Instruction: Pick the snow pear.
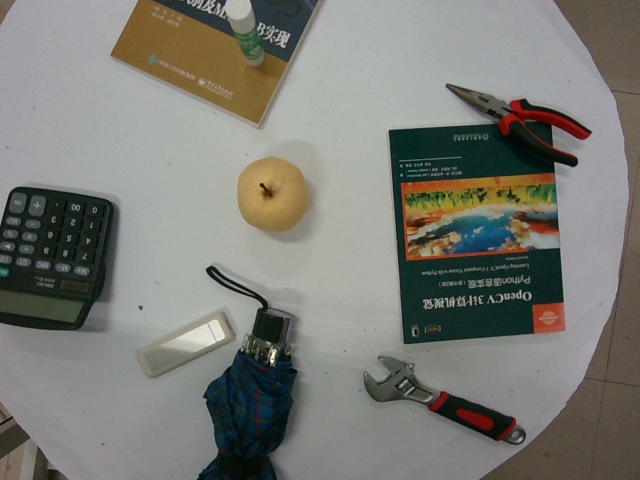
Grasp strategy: vertical